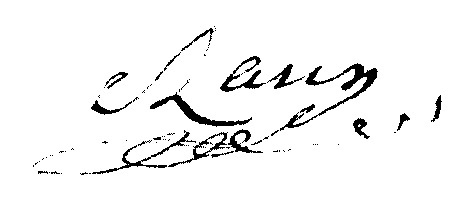
Signature of: basile joseph raux